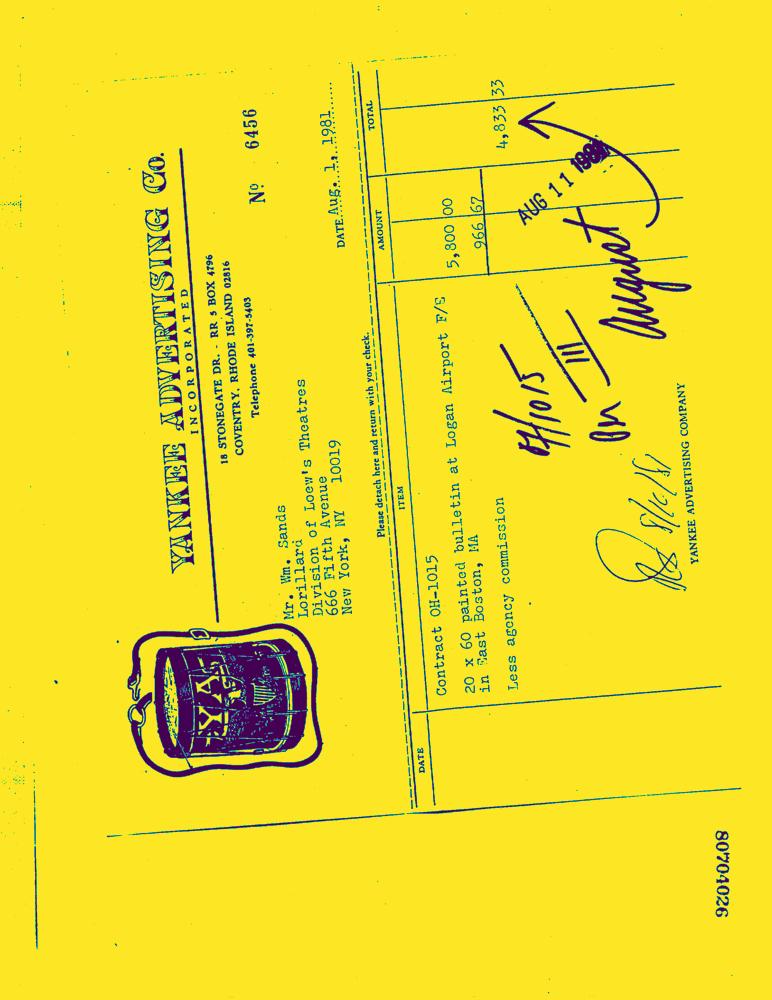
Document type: Invoice-Doc